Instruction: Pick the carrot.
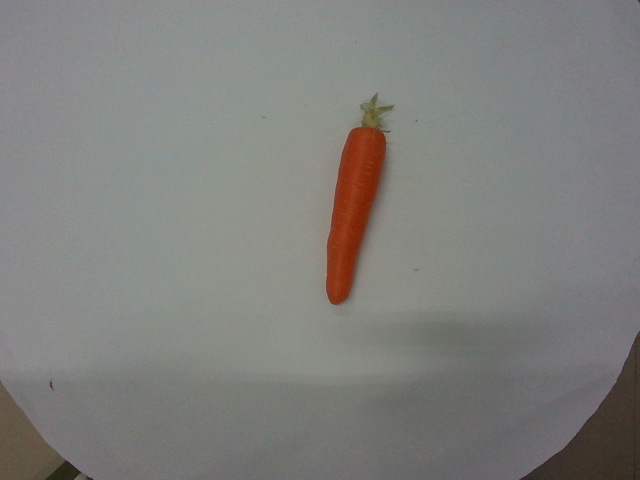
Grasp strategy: vertical